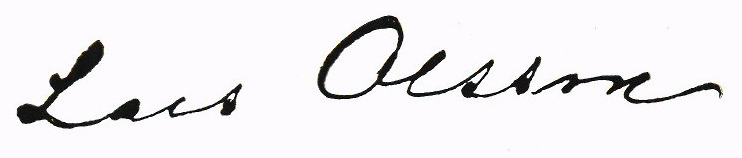
Signature of: lars olsson i vallsta